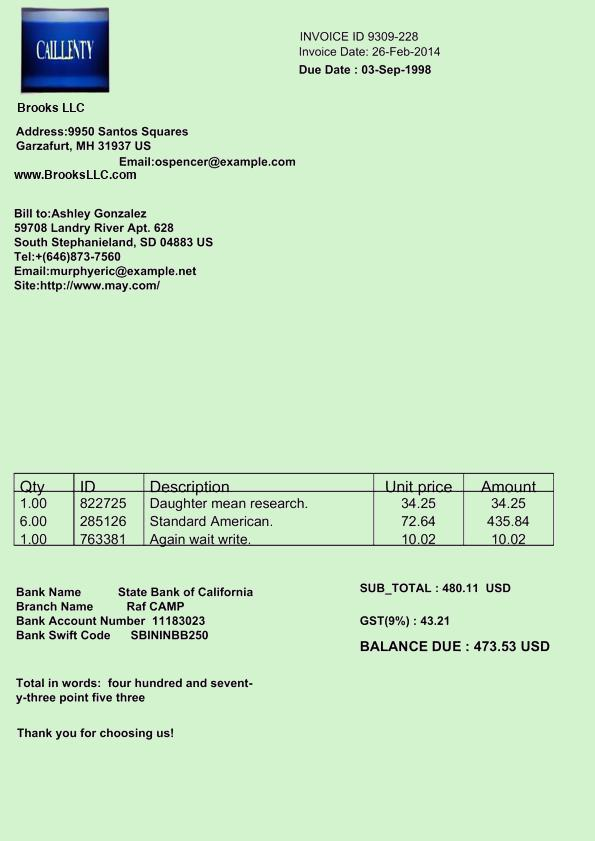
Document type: Invoice